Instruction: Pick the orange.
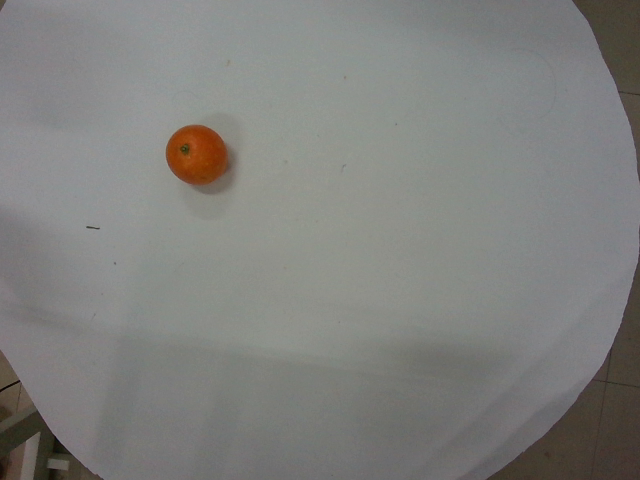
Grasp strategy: vertical